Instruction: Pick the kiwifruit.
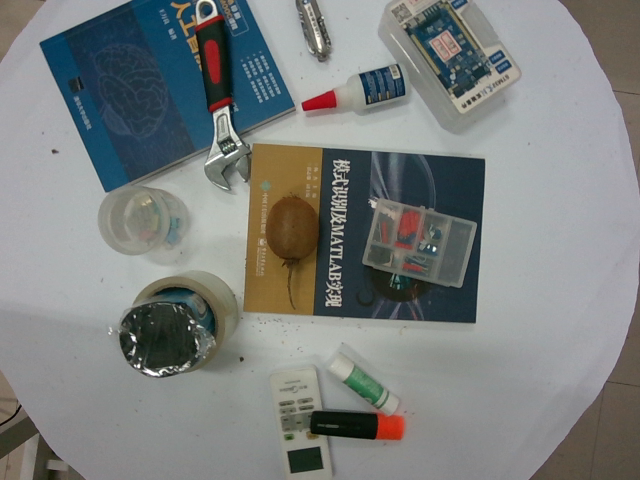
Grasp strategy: vertical